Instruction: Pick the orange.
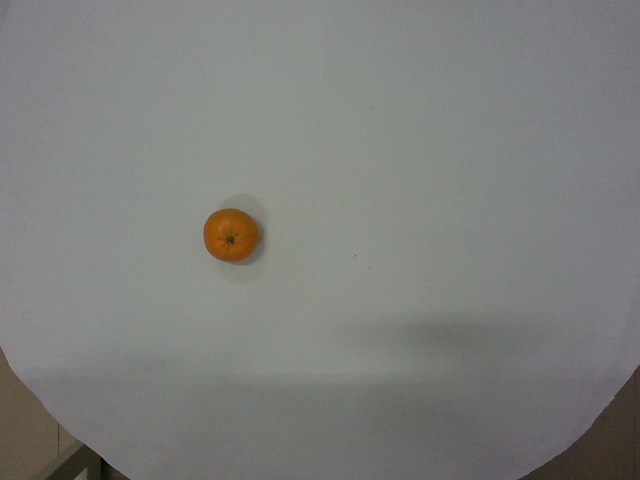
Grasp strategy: vertical